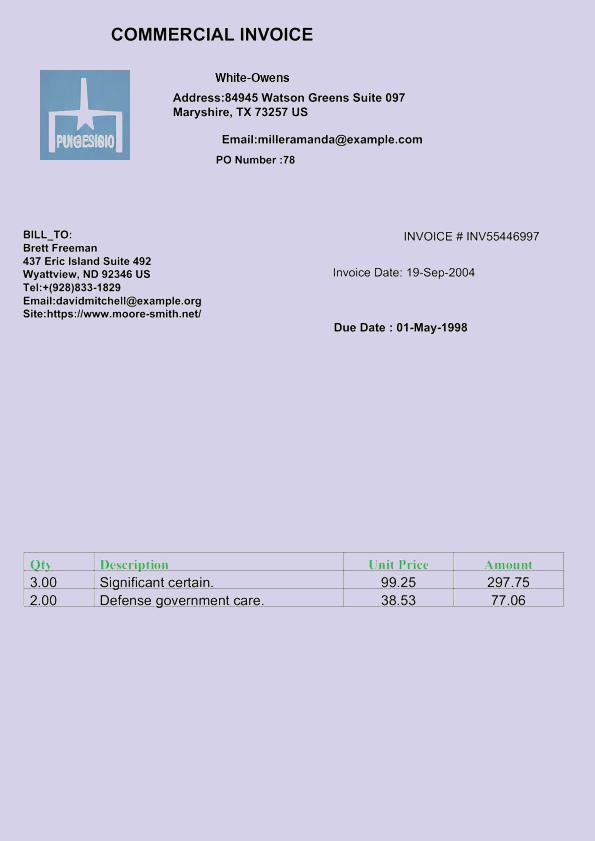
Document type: Invoice